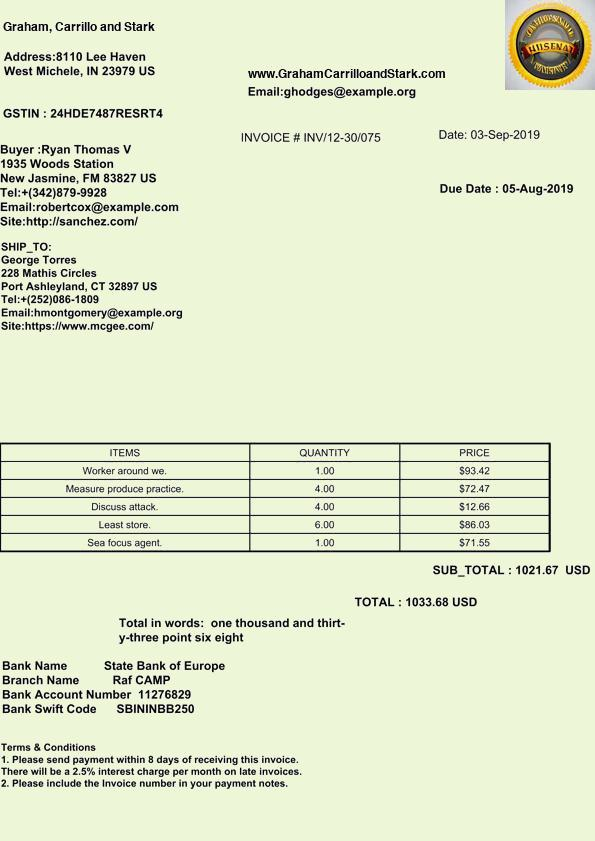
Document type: Invoice